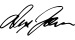
Signature of: alex jones